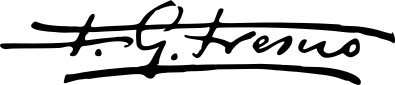
Signature of: fernando gómez pamo del fresno